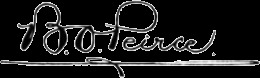
Signature of: benjamin osgood peirce